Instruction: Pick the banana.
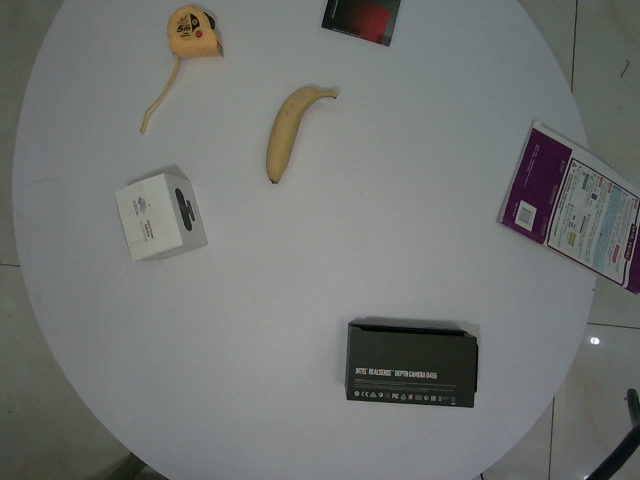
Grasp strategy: vertical